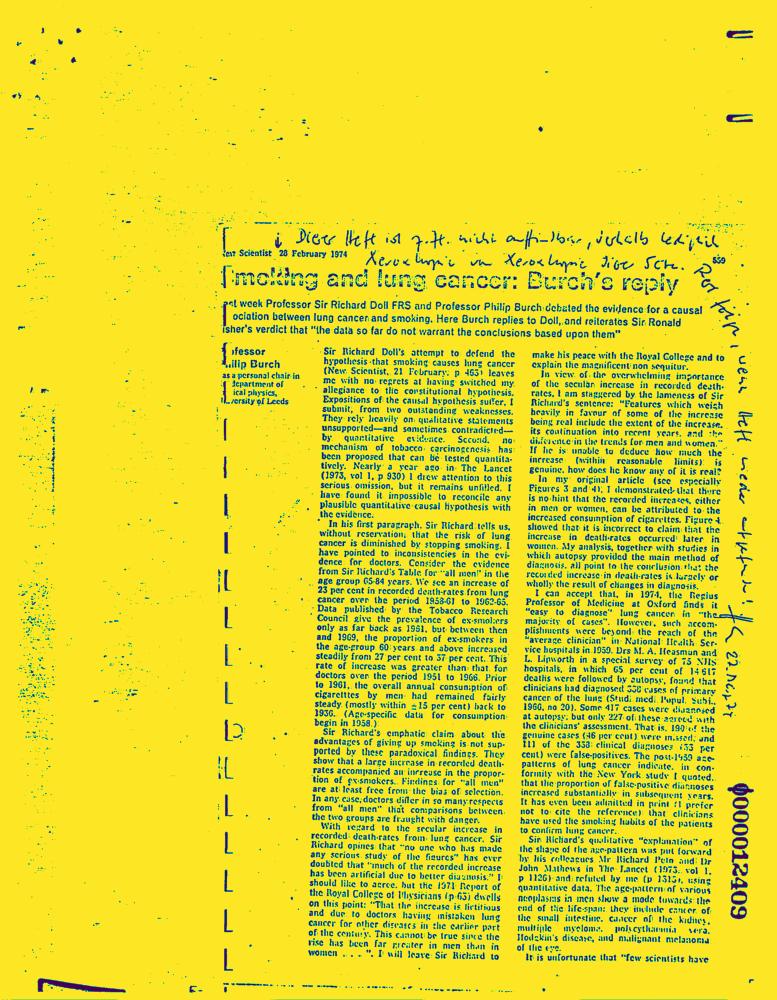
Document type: News-Article